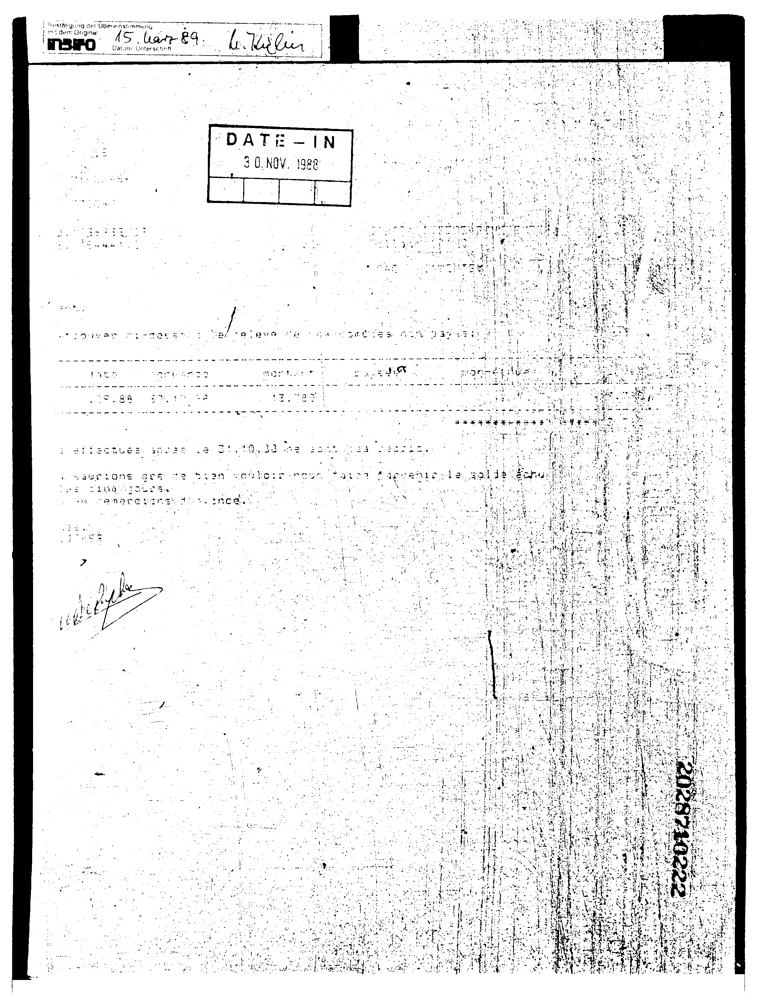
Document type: Invoice